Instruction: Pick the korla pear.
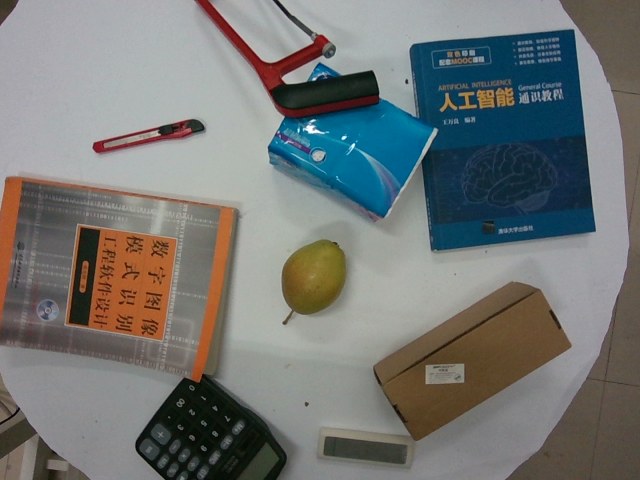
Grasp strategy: vertical